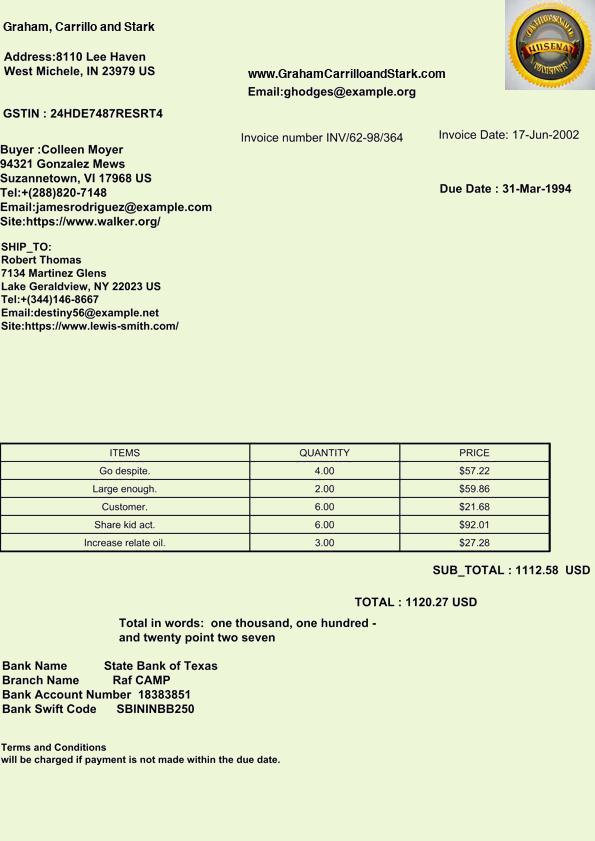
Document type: Invoice